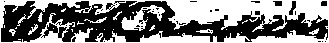
Signature of: william farrand prosser